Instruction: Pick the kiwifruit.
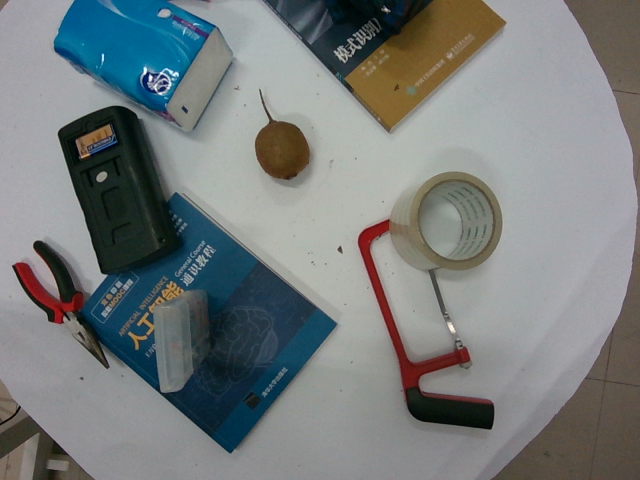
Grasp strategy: vertical